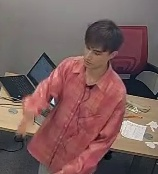
Транскрипция: The first group is pink, the second group is blue. And you should... I will give you 18 pieces of paper and you should make three sentences with all the characters.
Категория: Педагогические действия
Подкатегория: Делает пояснение/объяснение; Организует групповую работу
Описание действия: Педагог переходит на следующее задание, для которого делит учеников на две команды и дает пояснение по его выполнению.
Контекст и комментарии: 1. Контекст ДО: ученики изучили новую конструкцию и перешли к практическое части. 2. Реакция ПОСЛЕ: ученики внимательно следят за действиями учителя и слушают его указания. 3. Педагогический смысл: действие эффективно, так как педагог с помощью жестов быстро делит учеников на две команды, что создаёт условия для позитивной взаимозависимости - успех группы зависит от вклада каждого, что повышает ответственность и мотивацию к участию. Пояснение перед началом обеспечивает общую когнитивную рамку и справедливые стартовые условия.